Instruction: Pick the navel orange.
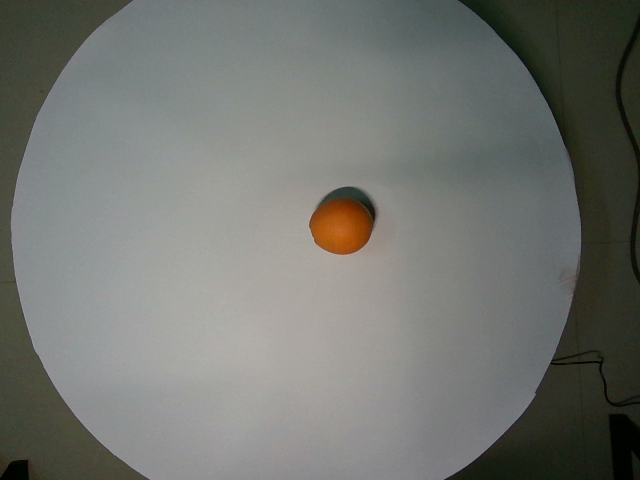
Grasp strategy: vertical